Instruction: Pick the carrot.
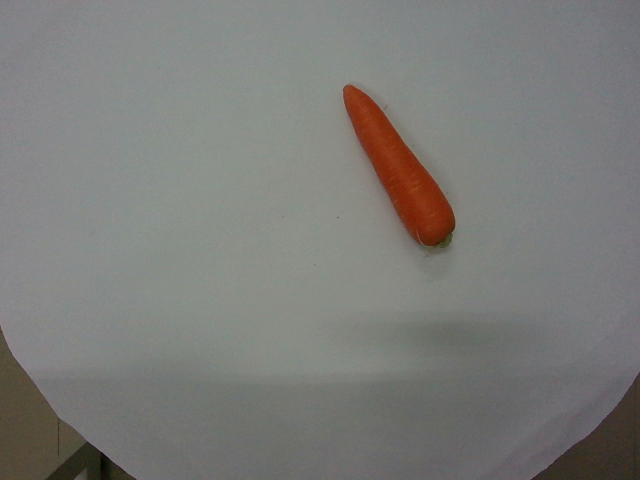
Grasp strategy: vertical